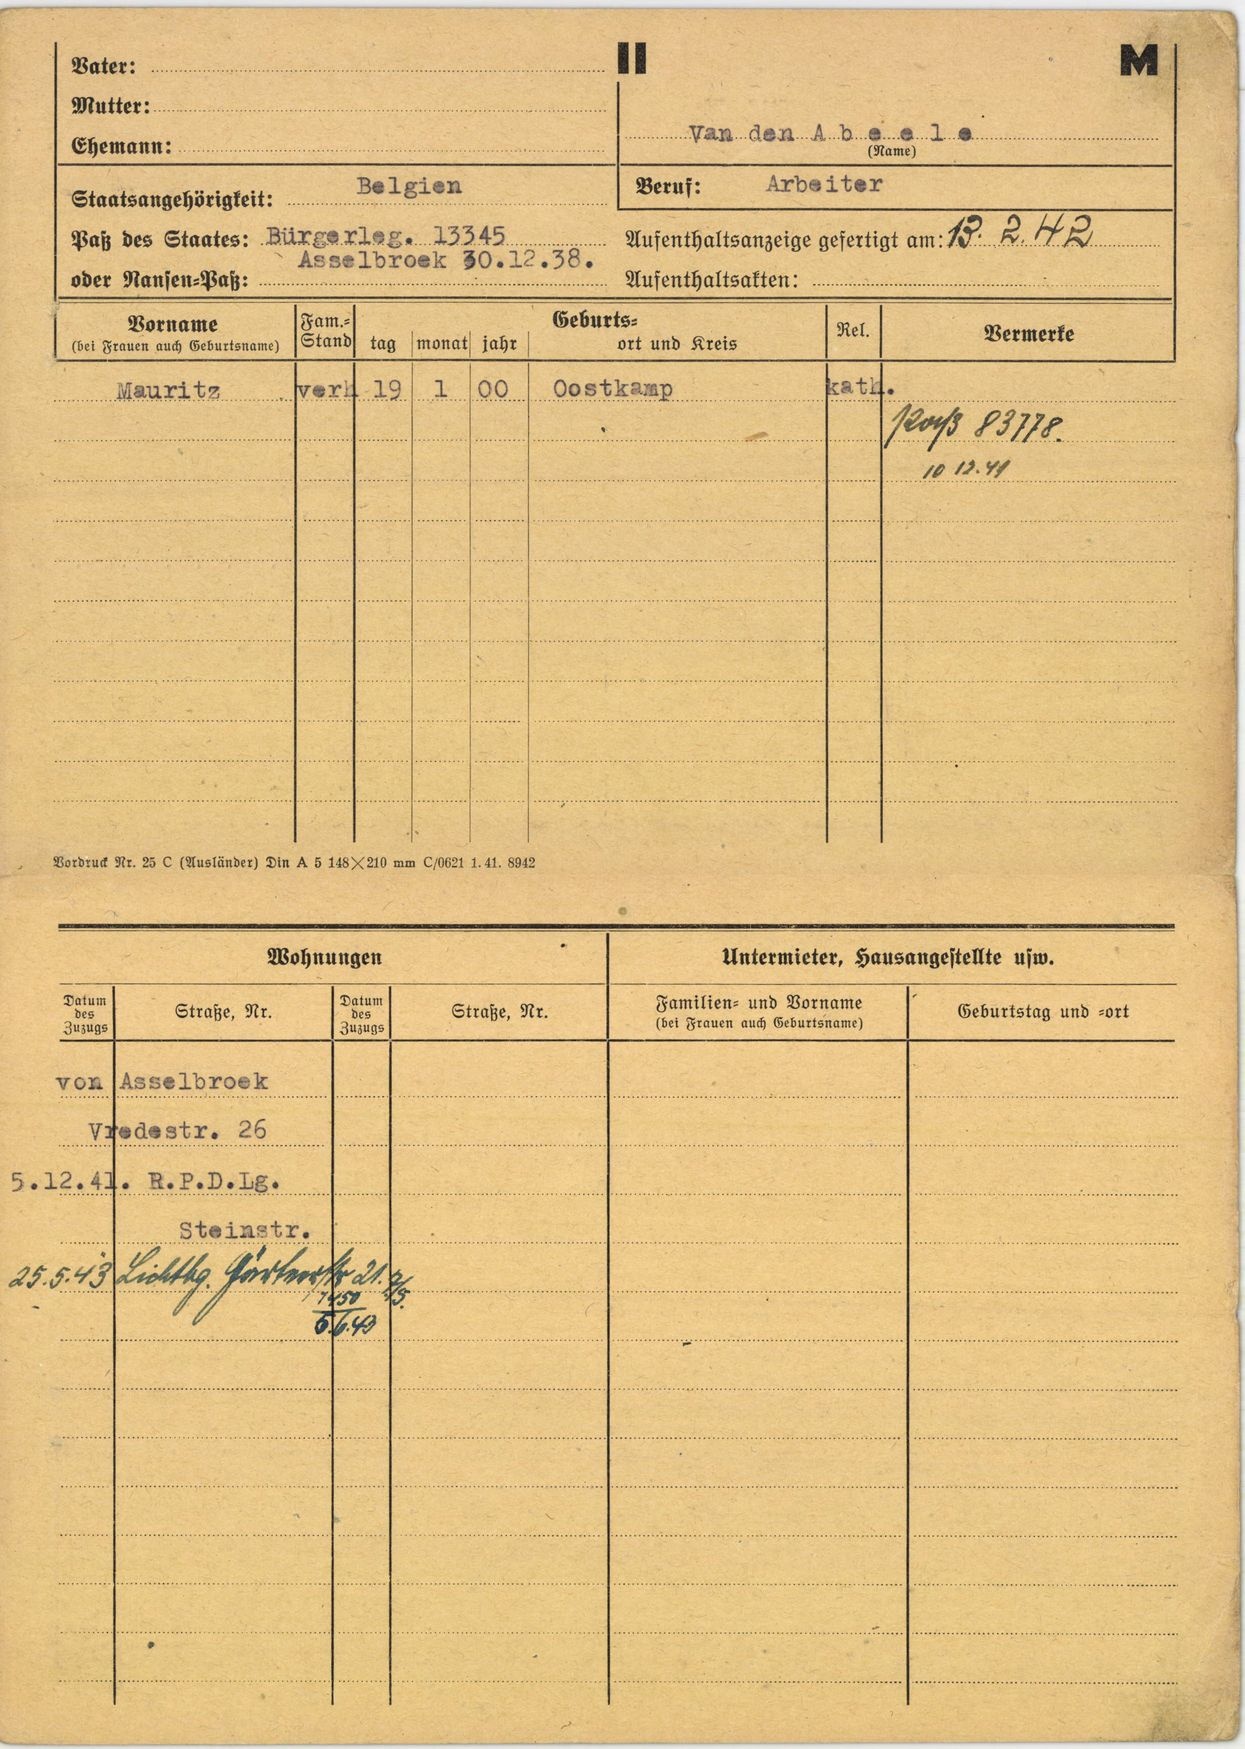
Van den Abeele